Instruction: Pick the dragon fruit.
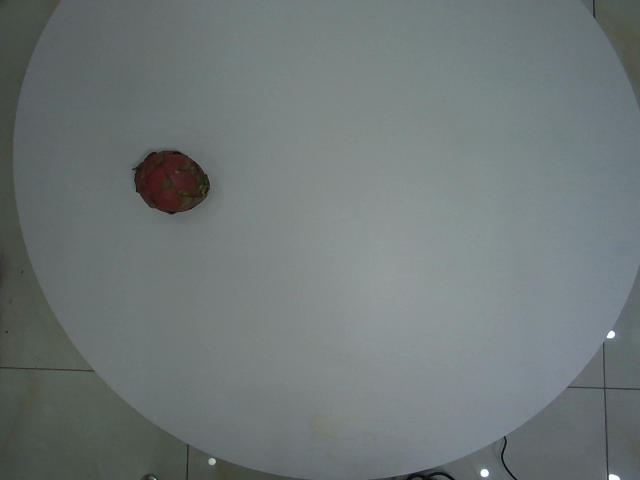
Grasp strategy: vertical